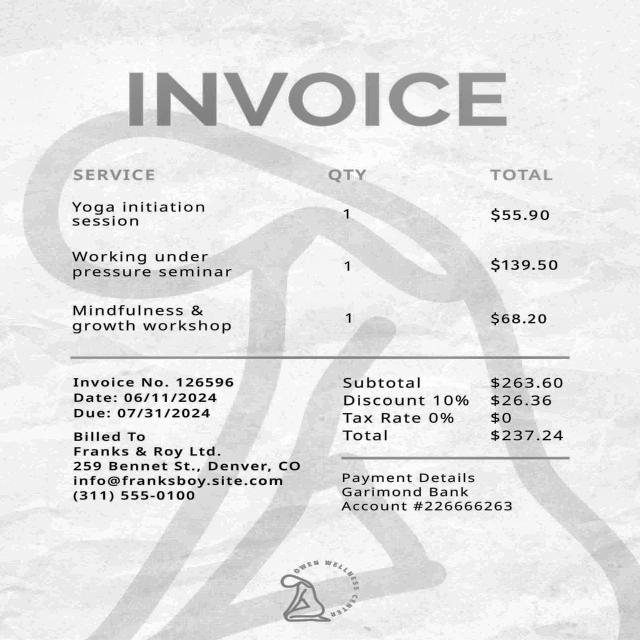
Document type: Invoice